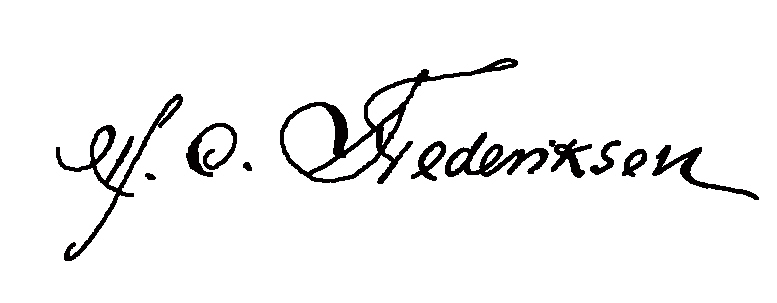
Signature of: hans christian frederiksen